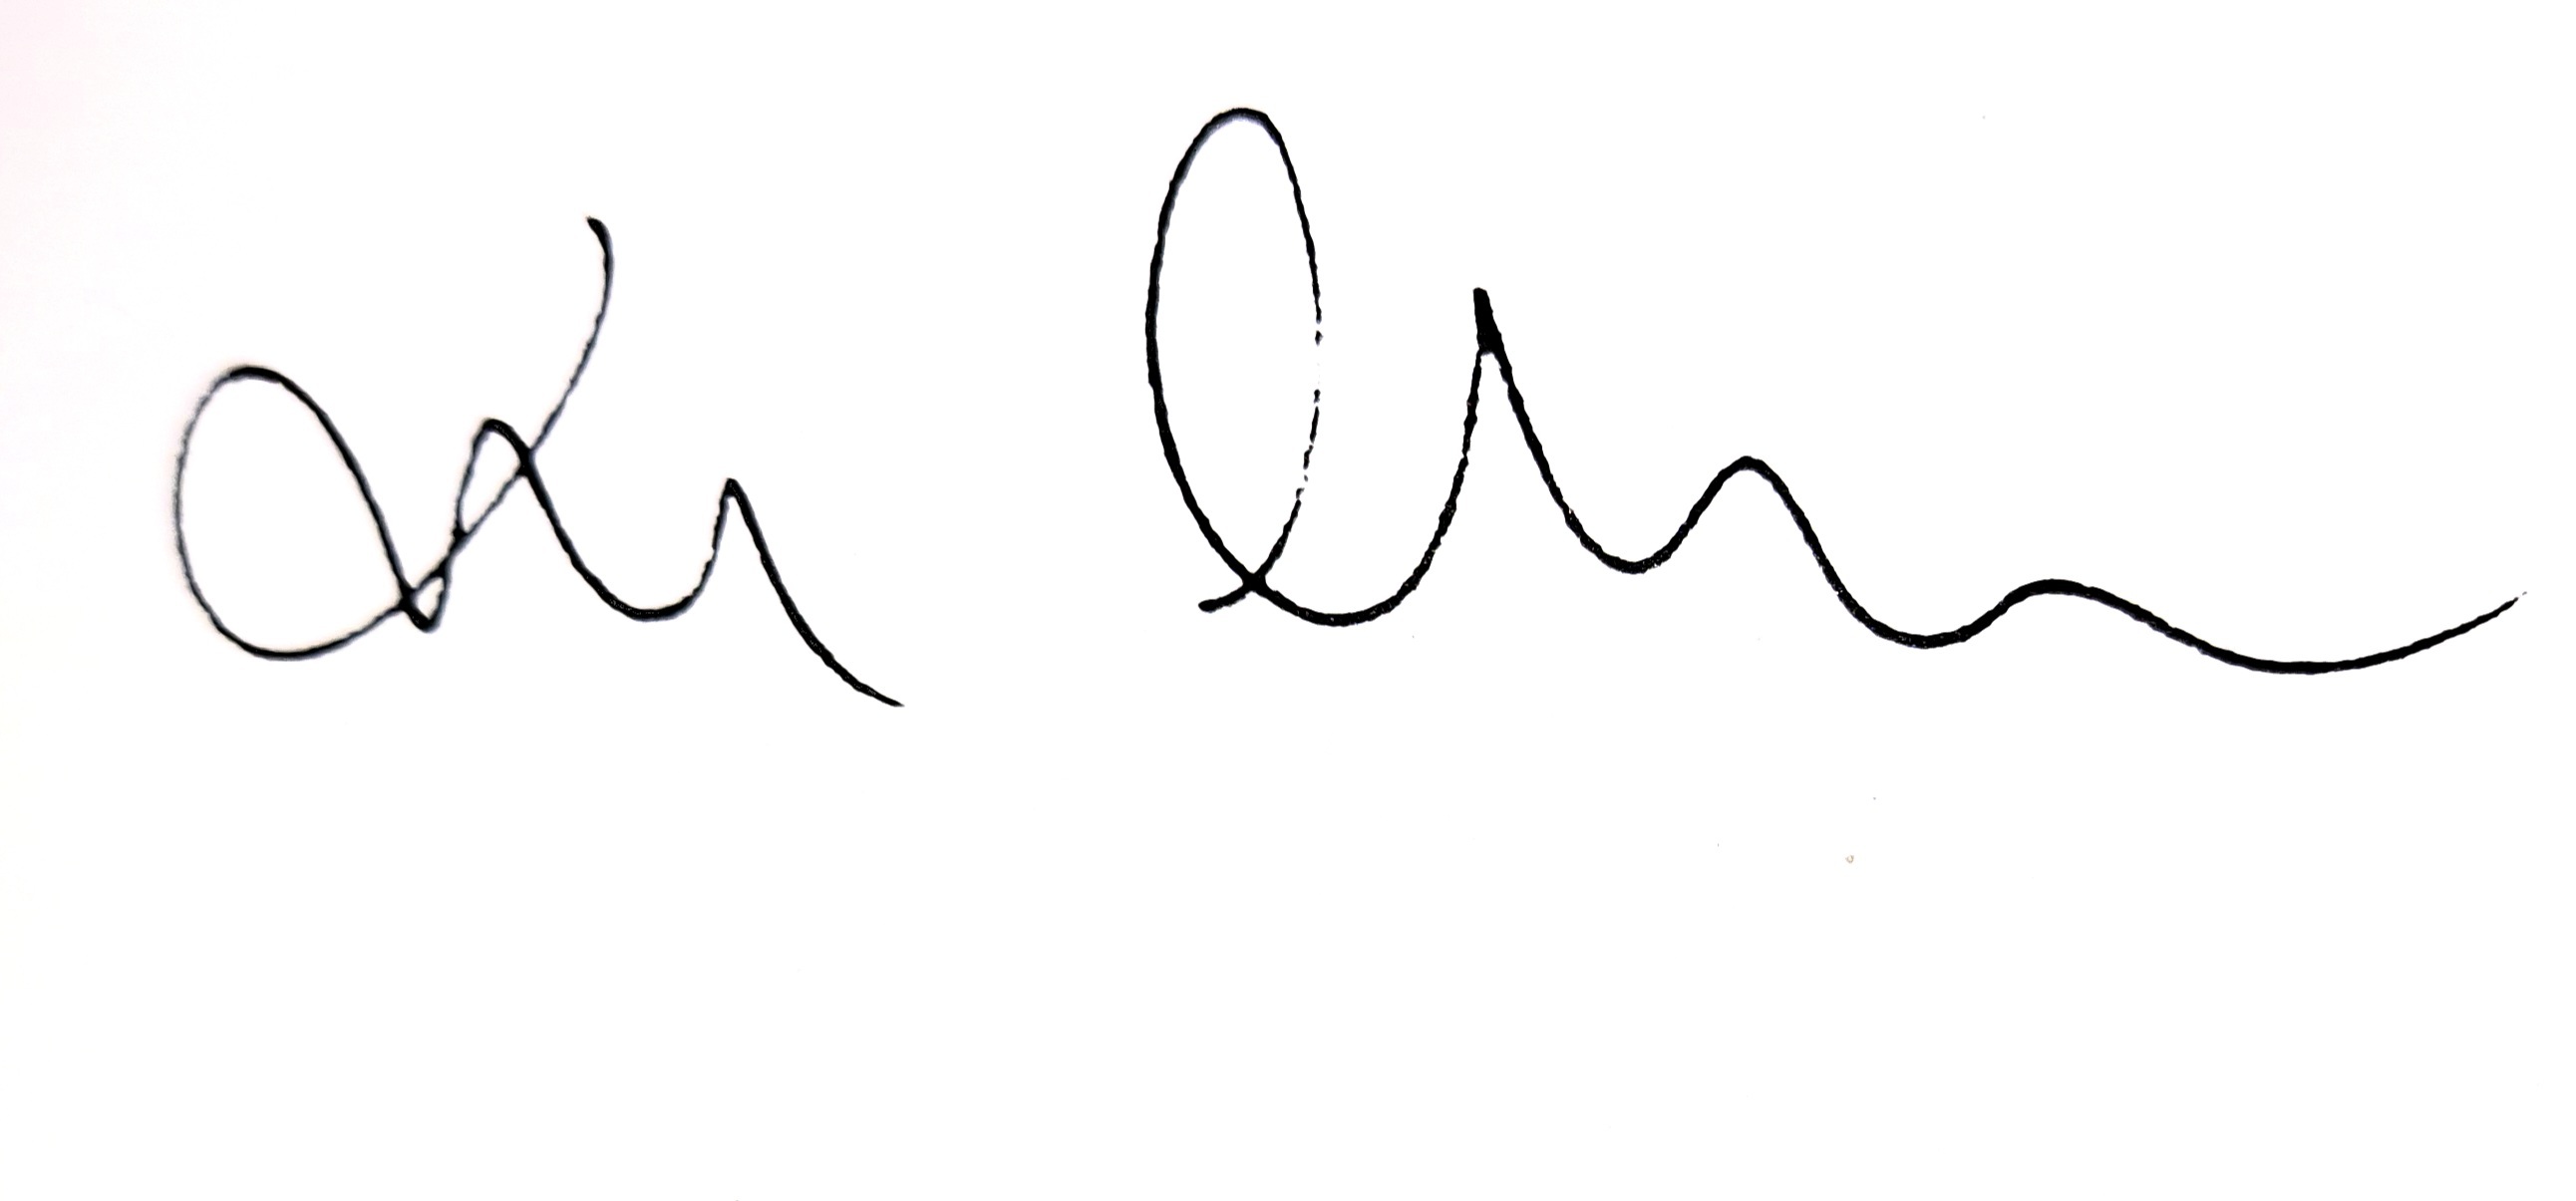
Signature of: maria albareda vidal